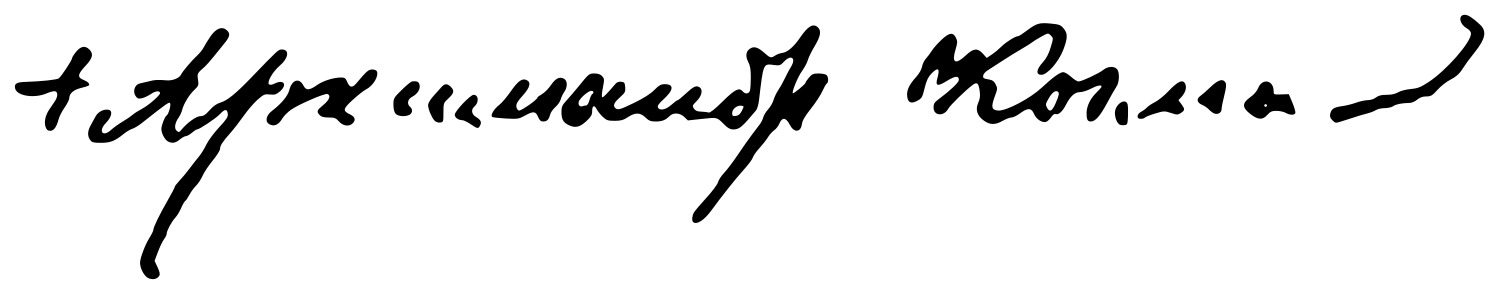
Signature of: cosmas of debar